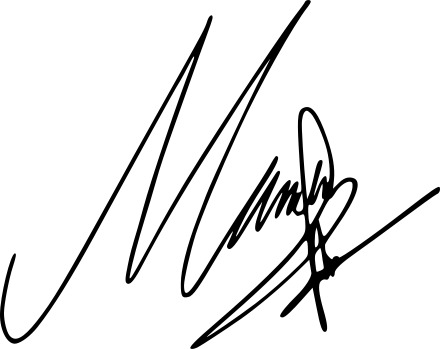
Signature of: mahalini raharja